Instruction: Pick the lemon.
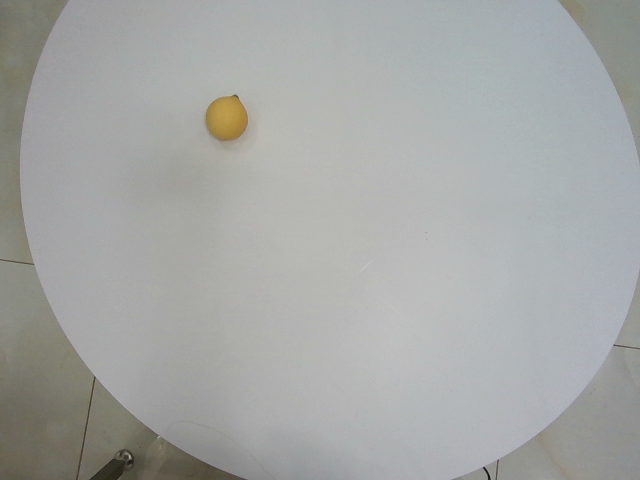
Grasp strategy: vertical